Patient: Female, age 21
A 21-year-old Korean woman had suffered from dyspnea and cough for the past 3 months. She was healthy until 2 years ago, when she first noticed both knee joints to swell and subside spontaneously. She also experienced intermittent both lower leg pain. Two months ago, chest P-A showed heterogenous, hazy, streaky densities on both lower lung fields and a well-marginated homogenous squared shape of mass-like density on the right middle lung (Fig. 1). She was treated with isoniazid, rifampin and pyrazinamide under the diagnosis of pulmonary tuberculosis, which was not confirmed by microbiologic study, at a private clinic. After 2 months of anti-tuberculous drugs, the chest X-ray revealed much improved infiltrations on both lower lung fields and right middle lung, but with newly developed lobulated, round homogenous density, with 4x4 cm in diameter, at the left hilar region (Fig. 2). She was transferred to our hospital for the evaluation of the left hilar lung mass.
The patient was single, non-smoker and non-drinker. There was no history of pulmonary tuberculosis. She denied fever, sweats, hemoptysis, headache, otalgia and otorrhea, and bladder or bowel dysfunction.
The temperature was 36.8  C, the pulse was 68 and the respiration was 18. The blood pressure was 130/80 mmHg.
On physical examination, she appeared pale and chronically ill. She had multiple ulcerations on lower lip and oral cavity near right premolar teeth, but not on genital area. The ophthalmologic study showed no abnormal findings. The lung, heart and abdomen were normal. The skin examination revealed erythematous, tender nodules on wrist and both pretibial areas, which were pathologically proven as erythema nodosum. A gynecologist notified the aphthous ulceration of labia minora. The remaining physical examination was normal.
The urine was normal. The hematocrit was 27 percent; the white-cell count was 9,000/mm3, with 68 percent neutrophils, 29 percent lymphocytes, 2 percent monocytes and 1 percent eosinophils. The ESR was 28 mm/hour. The shape of RBC was microcytic and hypochromic. The urea nitrogen was 18 mg%, the glucose 80 mg%, the serum alanine aminotransferase 20 IU, the alkaline phosphatase 56 U. The VDRL was negative. The arterial blood gas analysis showed PH; 7.40, PaCO2; 41 mmHg, PaO2; 96 mmHg. An electrocardiogram was normal.
The perfusion scan showed lobar perfusion defect of left lower lobe and focal segmental perfusion defect of right lower lobe. The ventilation scan showed round single defect in left hilar area. The computerized tomogram of thorax revealed 5x5cm-sized, round, mass with surrounding low density, suggesting PAA with thrombosis in left lung (Fig. 3). Ascending venogram of lower leg showed diffuse obstruction of right femoral vein. The digital subtraction pulmonary angiogram revealed huge dilatation of left main pulmonary artery, proximal to the obstructed pulmonary artery (Fig. 4).
Ten days after admission, blood-tinged sputum occurred abruptly at early morning. The patient was treated with steroids for 14 days without improvement of hemoptysis. During the next 6 weeks, although she was given steroids persistently, the left hilar lesions grew to large mass with diameter of 5 cm. We decided to excise the aneurysmal mass. Macroscopic examination of the excised lobe showed saccular dilation of pulmonary artery surrounded by the underventilated pulmonary parenchyma. On section, the aneurysmal dilatation was 5 cm in diameter and lined with laminated old blood clots. The main histopathological findings were located in the arterial walls. The arterial wall was markedly destructed with minimal fibrous thickening, medial destruction, marked infiltration of inflammatory cells, predominantly neutrophils. A large area of aneurysmal wall was necrotic, ulcerated and attached by thrombus. On special stain, elastic lamina was marked destructed, fragmented and frequently lost. There were multifocal infarctions, both in parenchymal and subpleural portion.
She was treated with maintenance prednisolone during 1 year after lobectomy, but she noted sudden massive hemoptysis and eventually died.
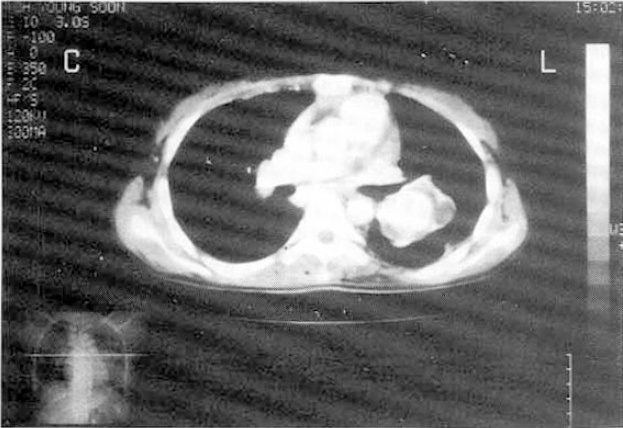
Image caption: The computerized tomogram of thorax reveals 5x5 cm-sized, round, mass with surrounding low density suggesting pulmonary artery aneurysm with thrombosis in left lung.